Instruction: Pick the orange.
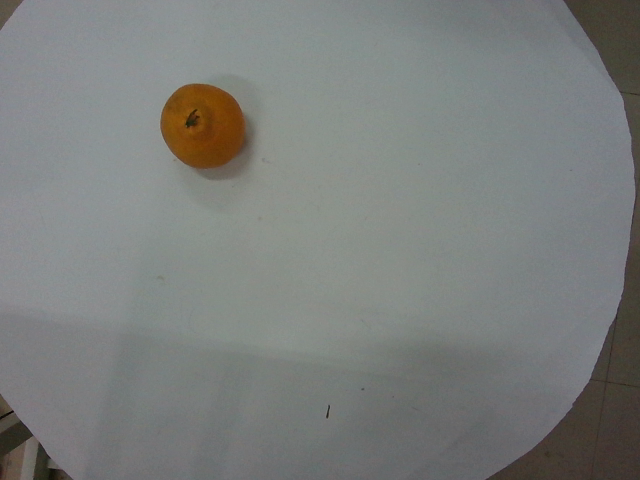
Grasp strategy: vertical